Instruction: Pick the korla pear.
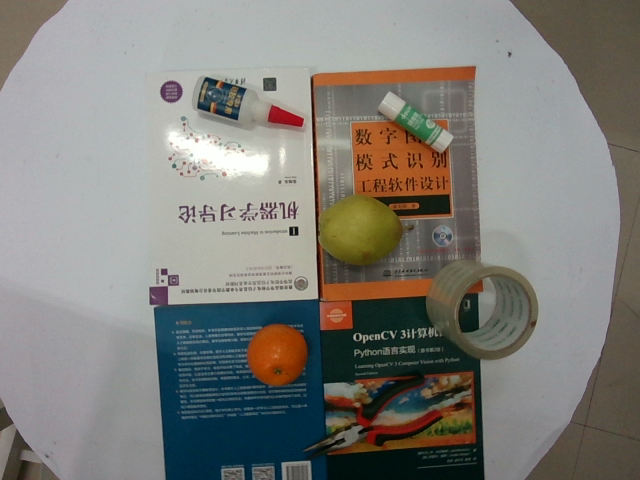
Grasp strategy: vertical